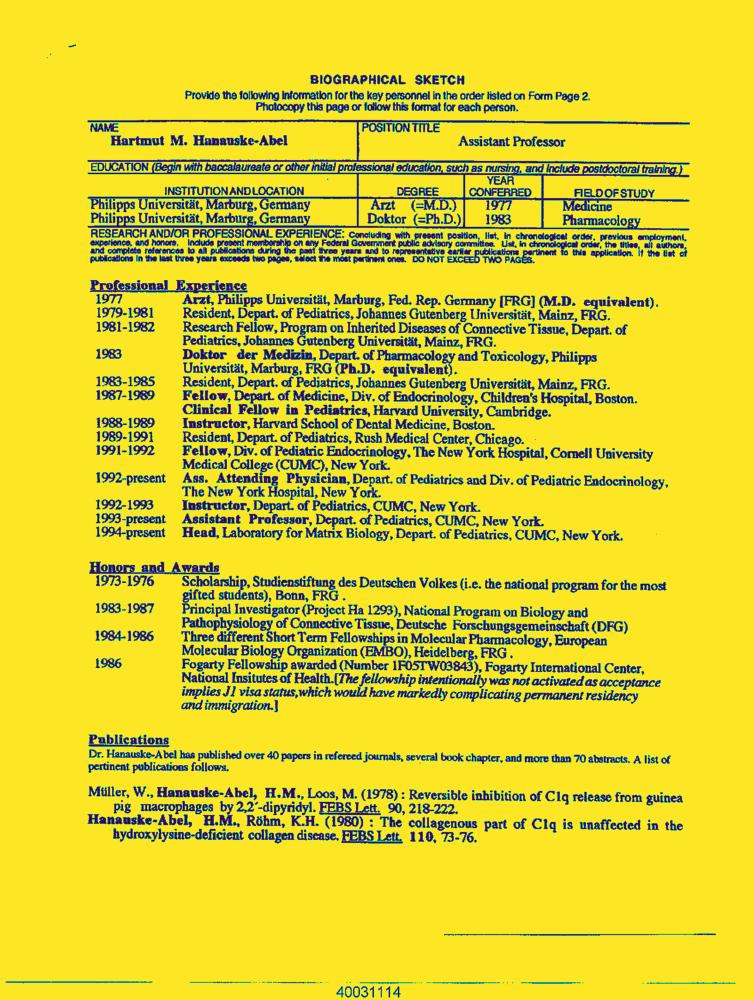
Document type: Resume-Doc